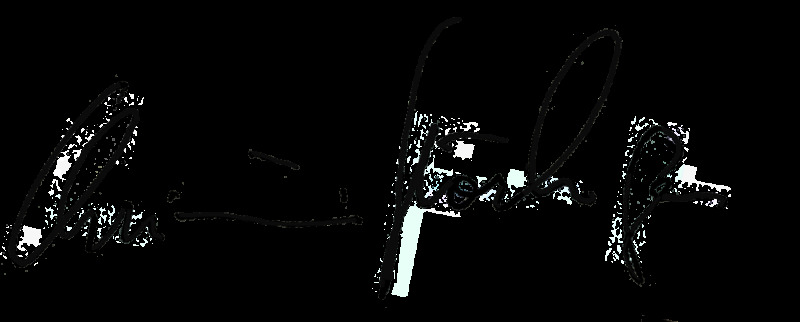
Signature of: christiane hörbiger